Question: What is the suspected problem?
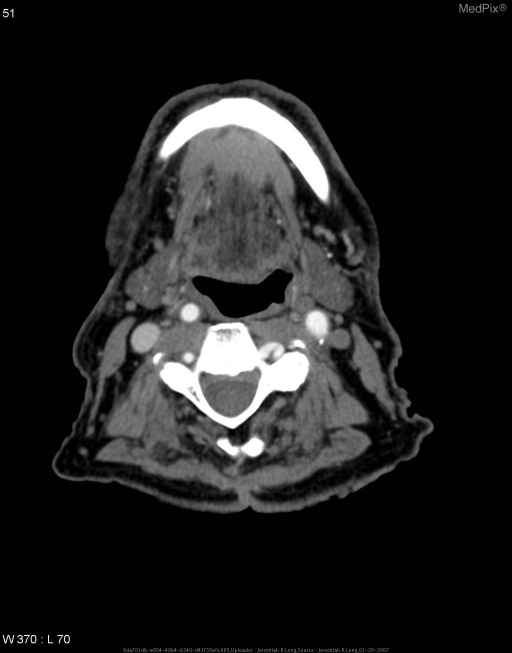
Answer: The findings suggest Contrast enhanced axial CT images of the neck demonstrate a marked tortuosity of the right internal carotid artery just distal to the carotid bulb.  There is medial deviation of the internal carotid with mass effect on the adjacent retropharyngeal soft tissues of the neck.  This correlates with the patient's "mass" alluded to in the clinical history.  Incidentally noted are calcified atherosclerotic plaques.

A thick section multi-planar reformatted image demonstrates the tortuosity of this vessel well.

Also in the patient's prior studies was a carotid dopler ultrasound examination which again demonstrated the tortuosity of this vessel.. Contrast enhanced axial CT images demonstrate a marked tortuosity of the right internal carotid artery just distal to the carotid bulb with mass effect on the adjacent retropharyngeal soft tissues of the neck.

Incidentally noted are calcified atherosclerotic plaques.. The patient might have a history of 84 year old male referred to otolaryngology clinic for a right tonsillar "mass.".